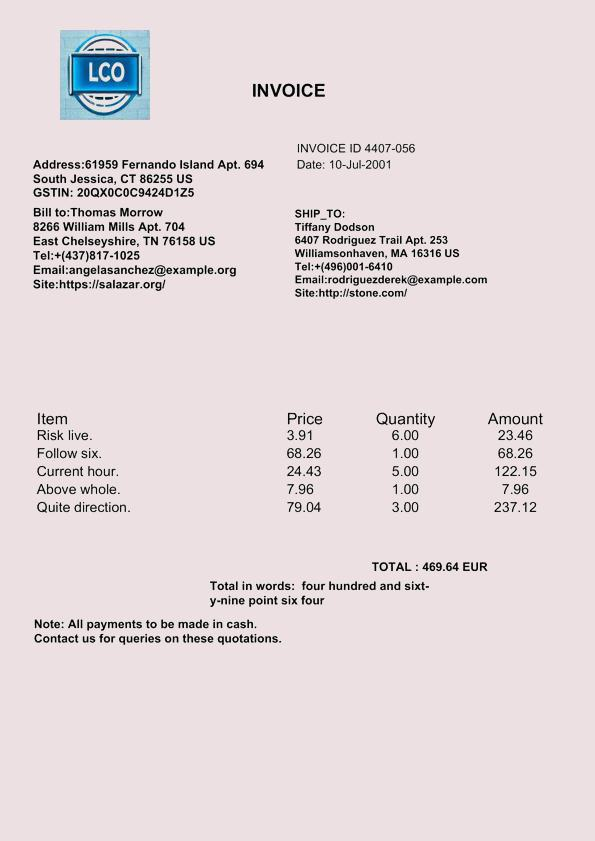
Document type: Invoice